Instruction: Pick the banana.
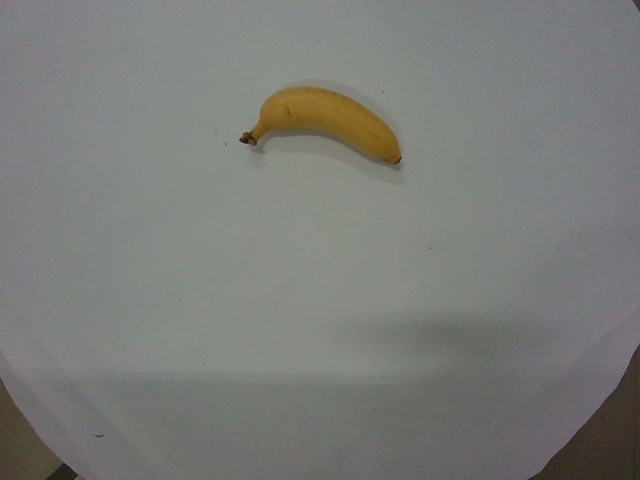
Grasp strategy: vertical